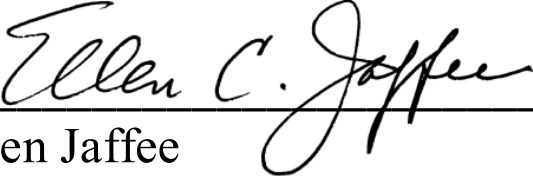
Signature of: ellen jaffee